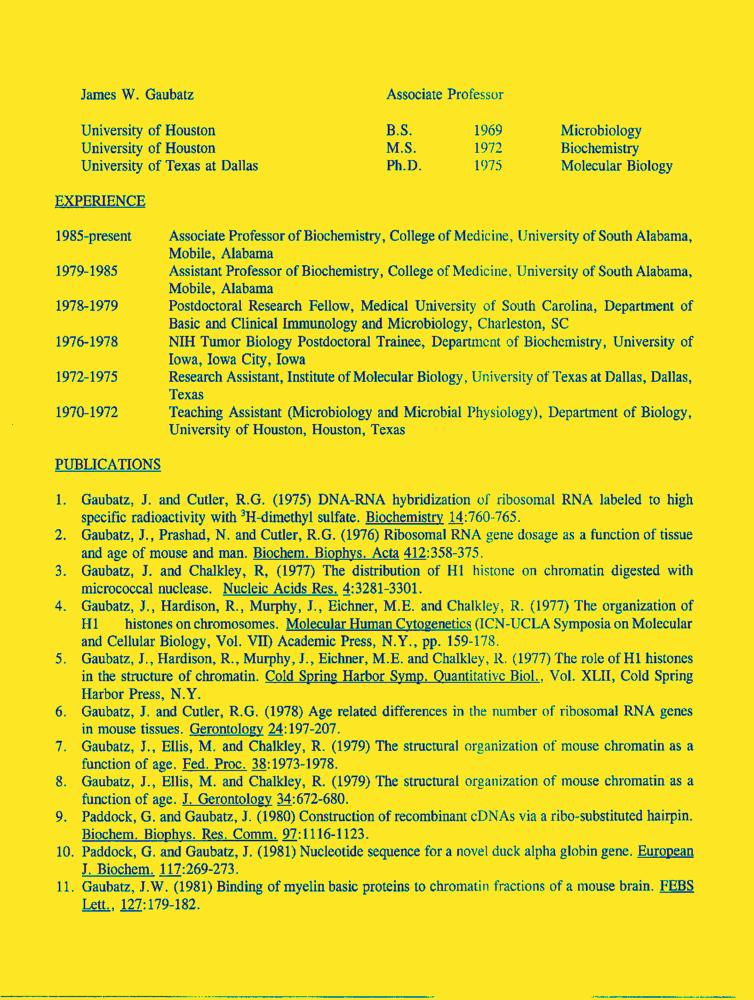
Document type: Resume-Doc